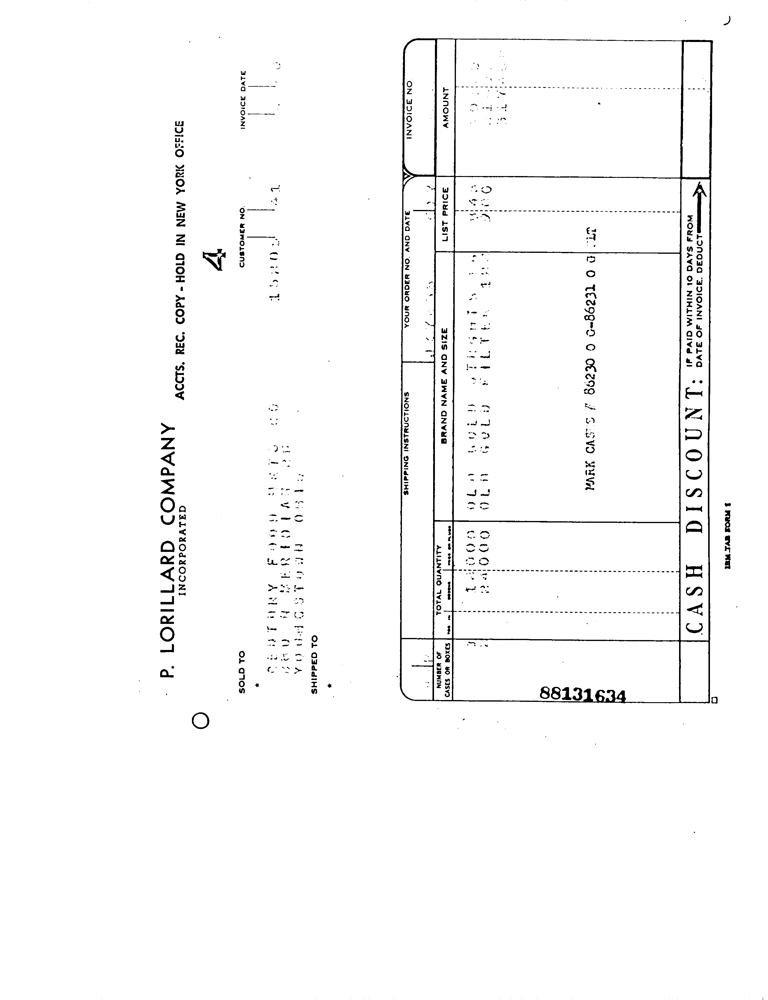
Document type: Invoice